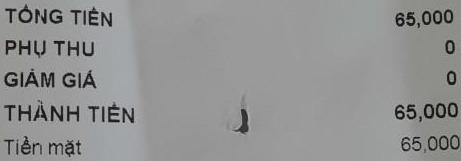
TỔNG TIỀN 65,000
PHỤ THU 0
GIẢM GIÁ 0
THÀNH TIỀN 65,000
Tiền mặt 65,000